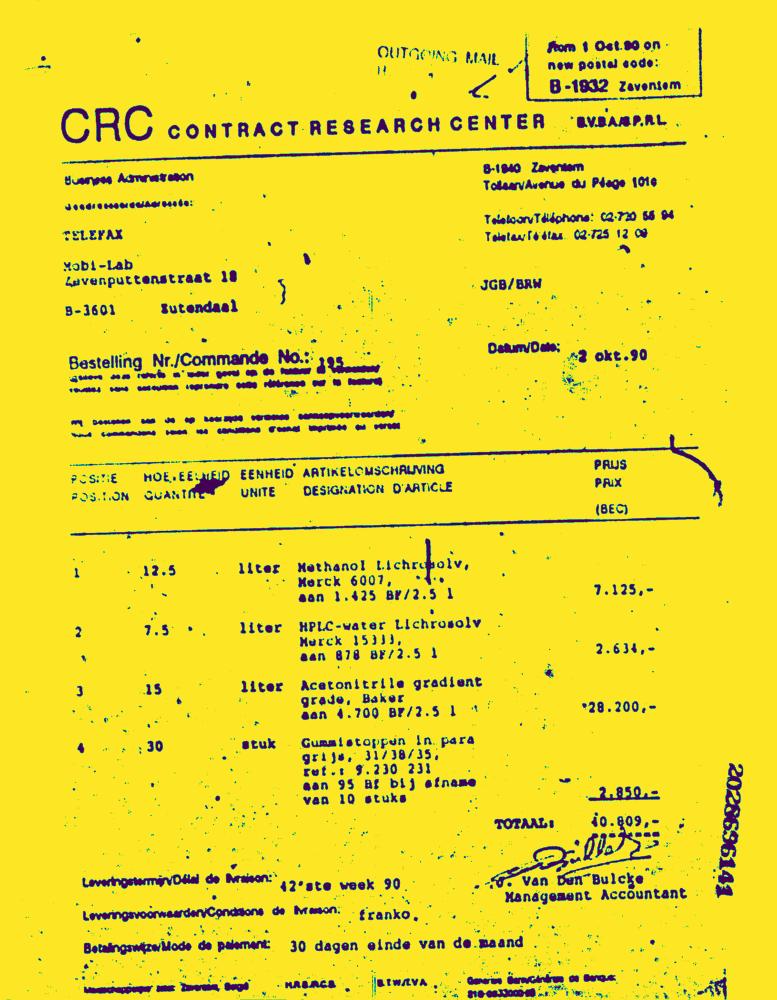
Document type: Invoice-Doc